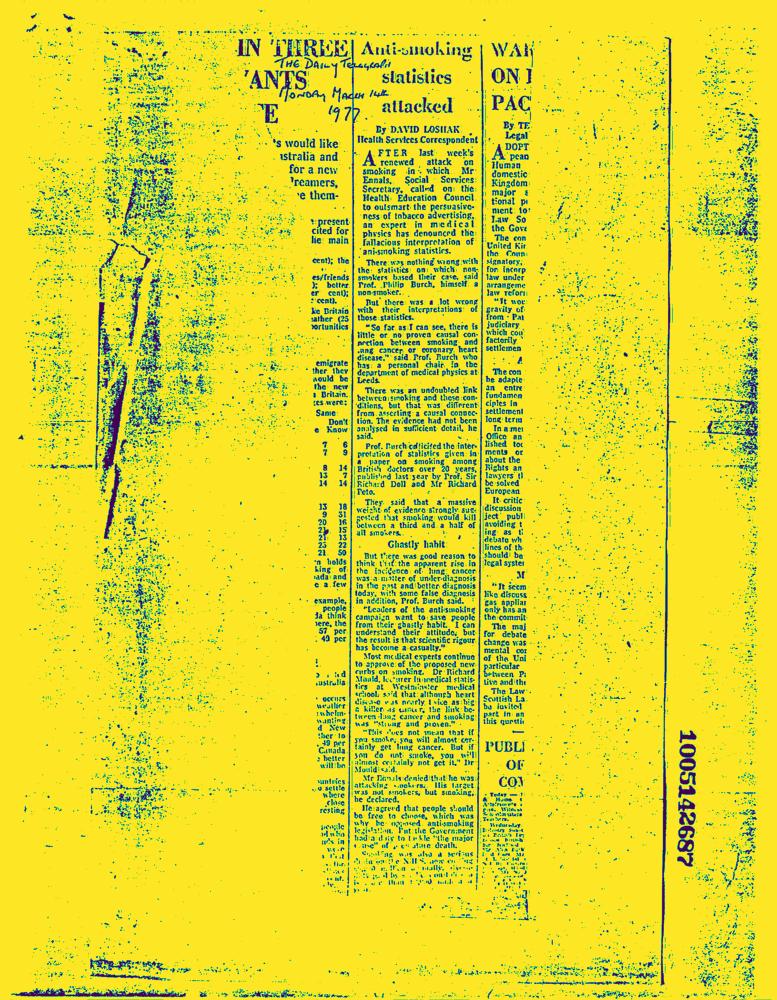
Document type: News-Article